Please extract the written amount, numerical amount, recipient's name, date on the cheque, and the bank's name from the image.
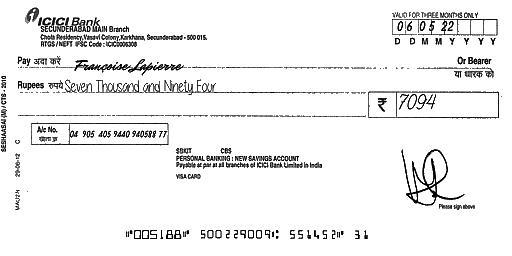
amt_in_words: Seven Thousand and Ninety Four
amt_in_figures: 7094
payee_name: Françoise Lapierre
bank_name: ICICI Bank
cheque_date: 06/05/22